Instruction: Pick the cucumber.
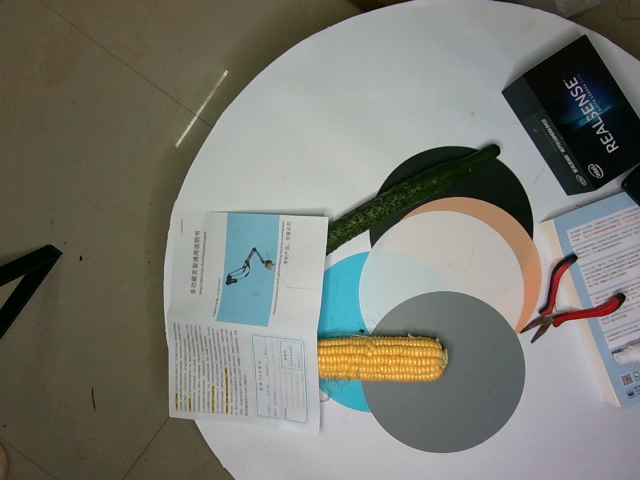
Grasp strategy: vertical